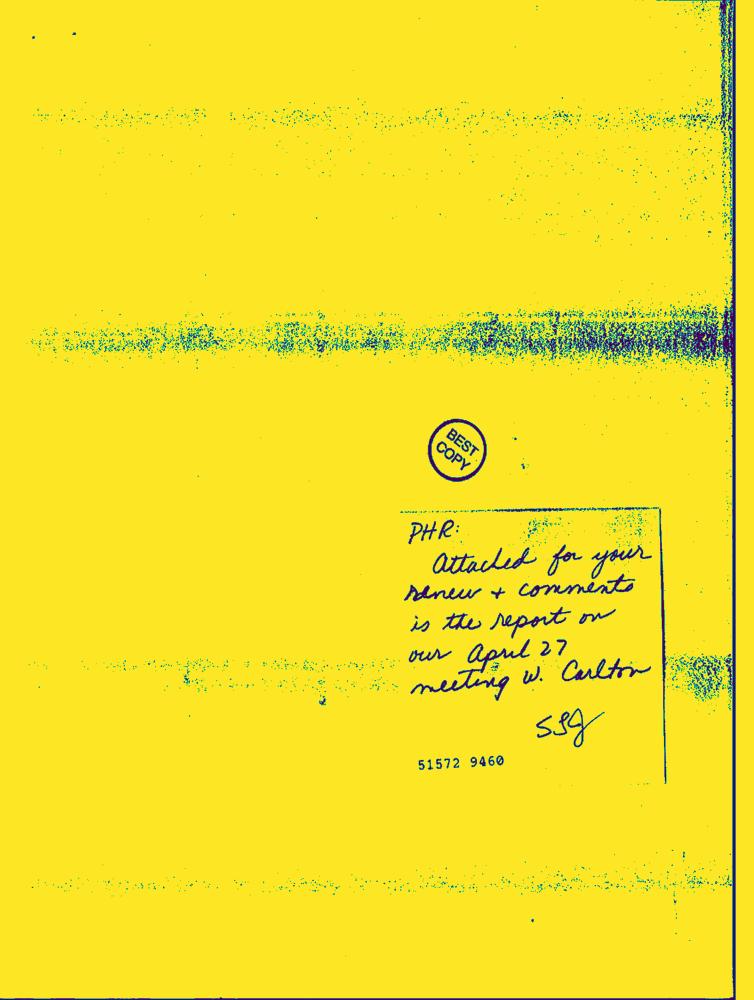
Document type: Hand-Written